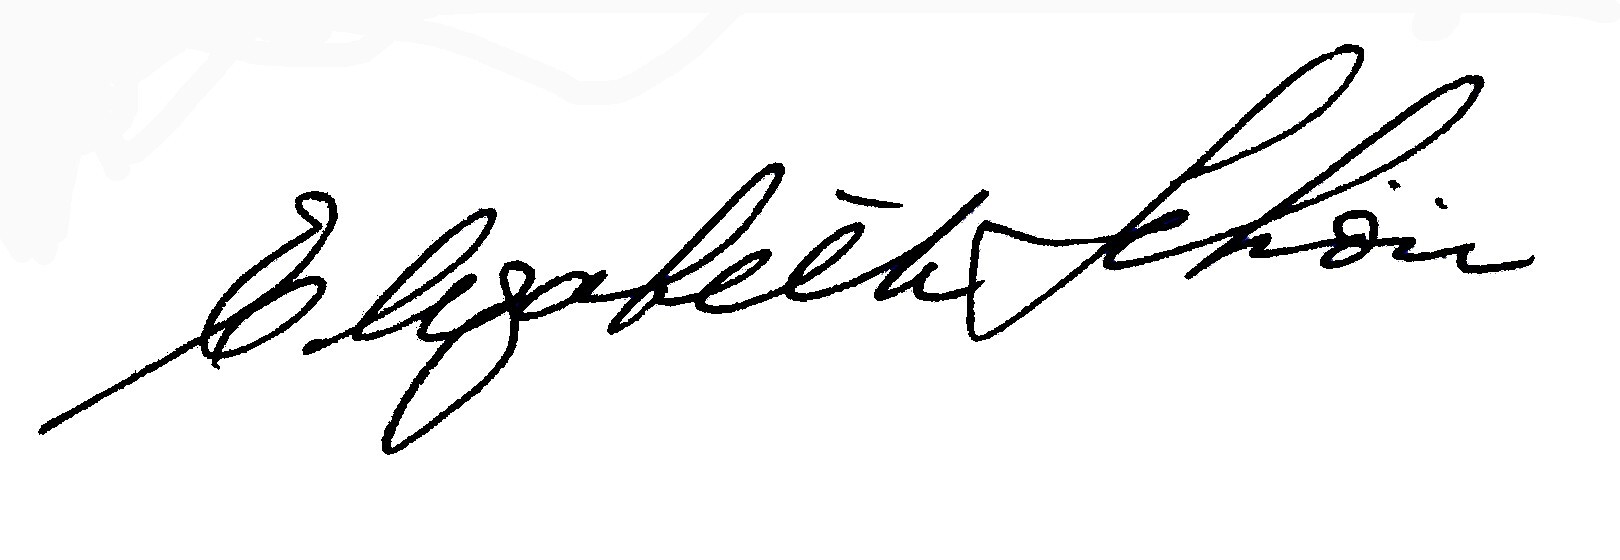
Signature of: elizabeth schön